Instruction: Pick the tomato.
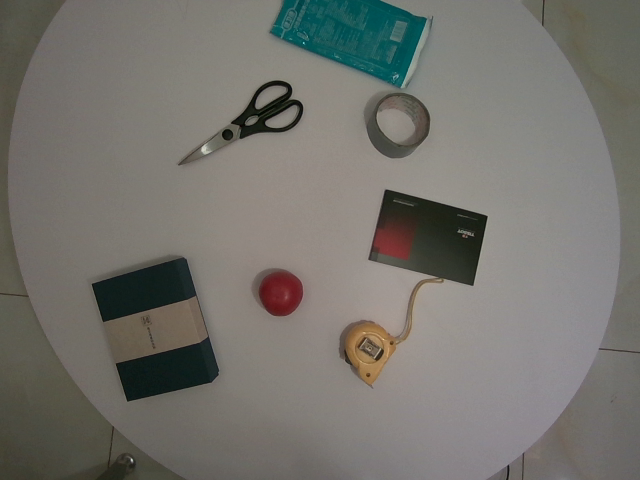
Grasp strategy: vertical